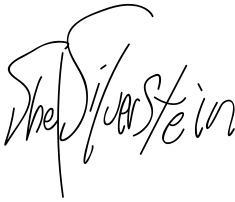
Signature of: shel silverstein